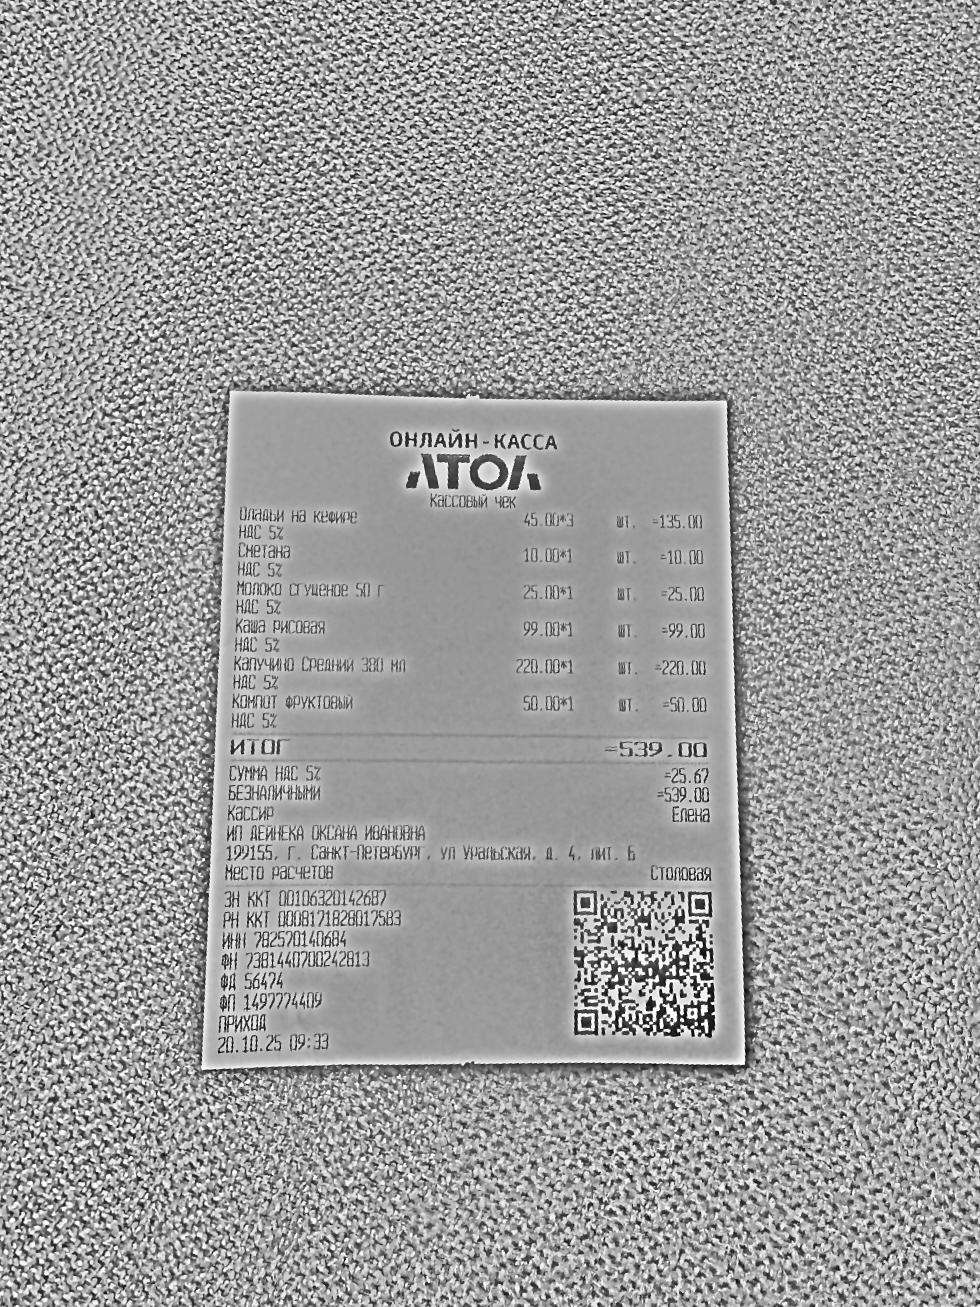
Продавец: ИП ДЕЙНЕКА ОКСАНА ИВАНОВНА
ИНН: 782570140684
Дата: 20.10.25
Товары: Оладьи на кефире; Сметана; Молоко сгущеное 50 г; Каша рисовая; Капучино Средний 380 мл; Компот фруктовый
Количество: 3; 1; 1; 1; 1; 1
Цена: 45.00; 10.00; 25.00; 99.00; 220.00; 50.00
Сумма: 135.00; 10.00; 25.00; 99.00; 220.00; 50.00
Итого: 539.00